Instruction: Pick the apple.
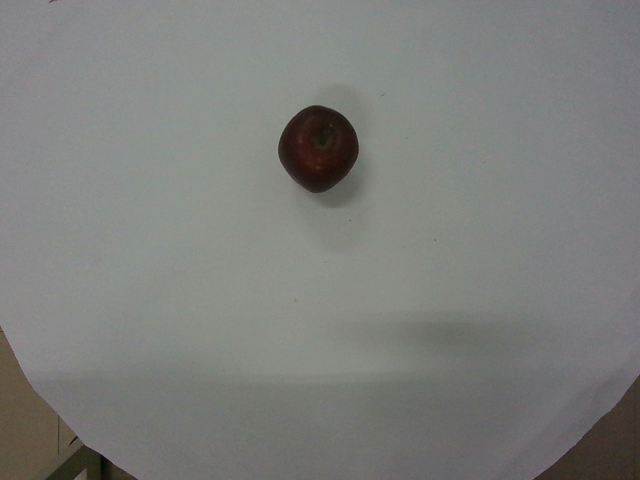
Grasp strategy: vertical